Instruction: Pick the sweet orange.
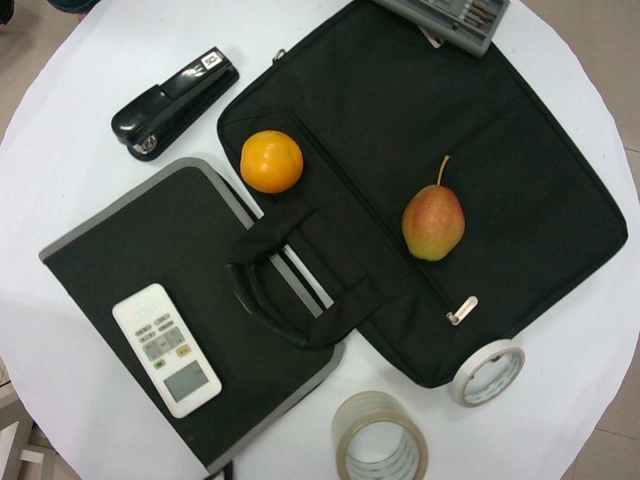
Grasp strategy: vertical